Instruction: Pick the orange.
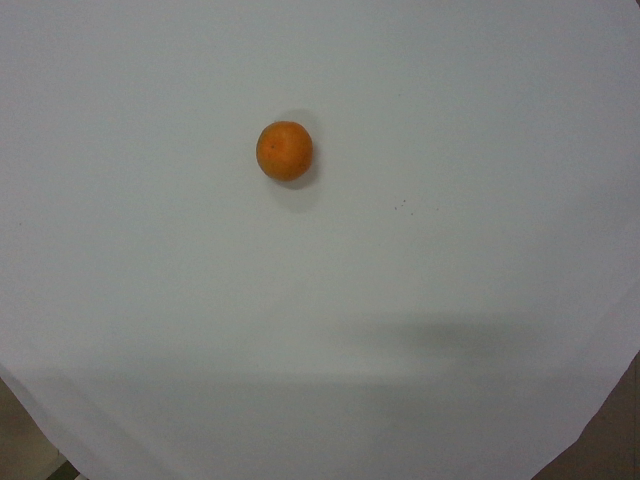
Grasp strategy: vertical